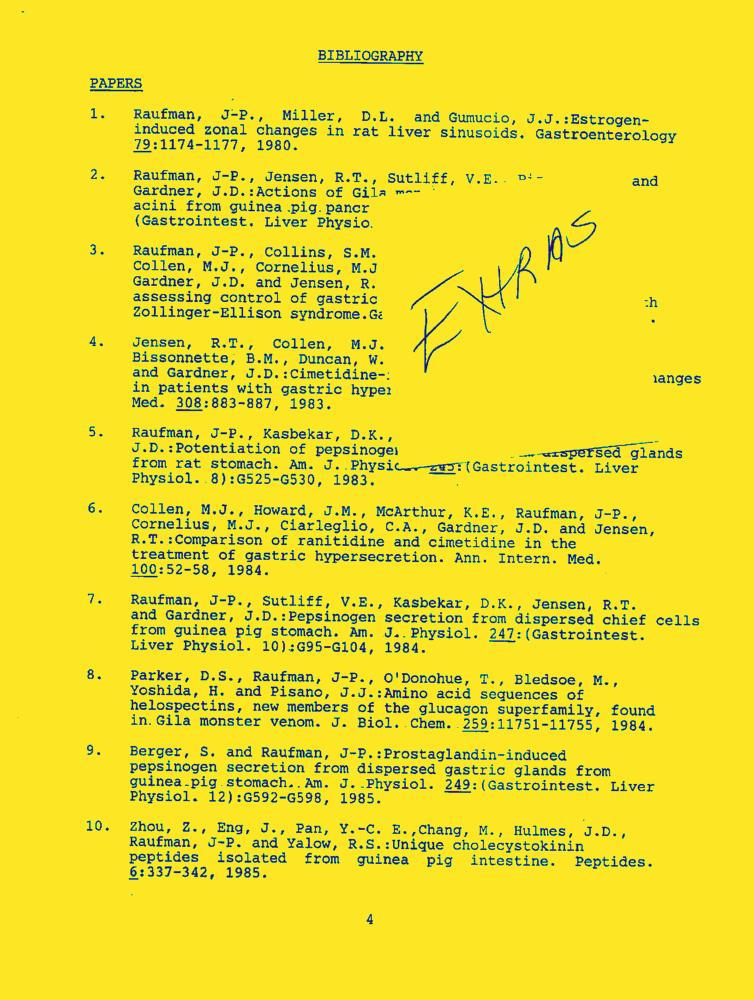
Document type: Resume-Doc